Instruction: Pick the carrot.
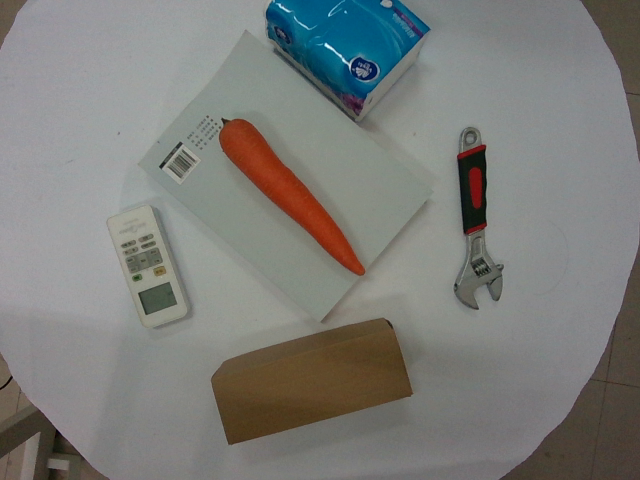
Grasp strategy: vertical